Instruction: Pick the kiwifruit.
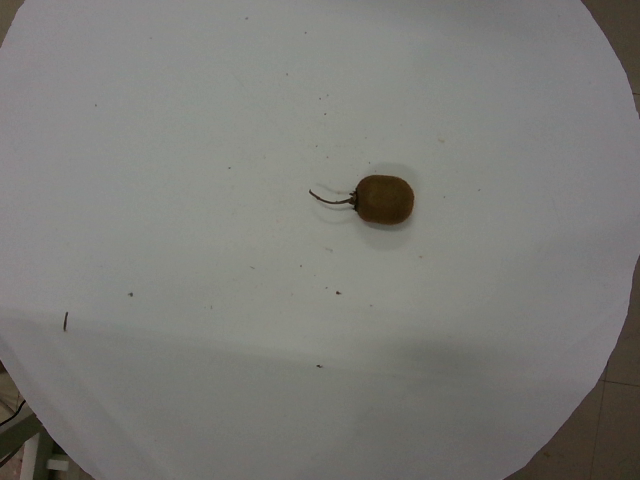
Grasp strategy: vertical